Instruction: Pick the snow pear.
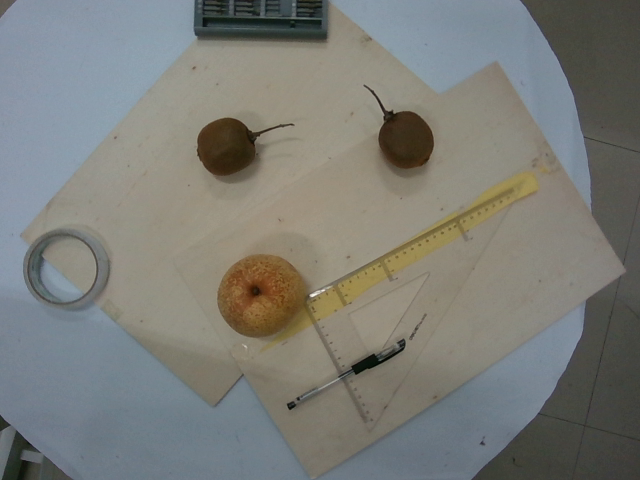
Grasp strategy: vertical